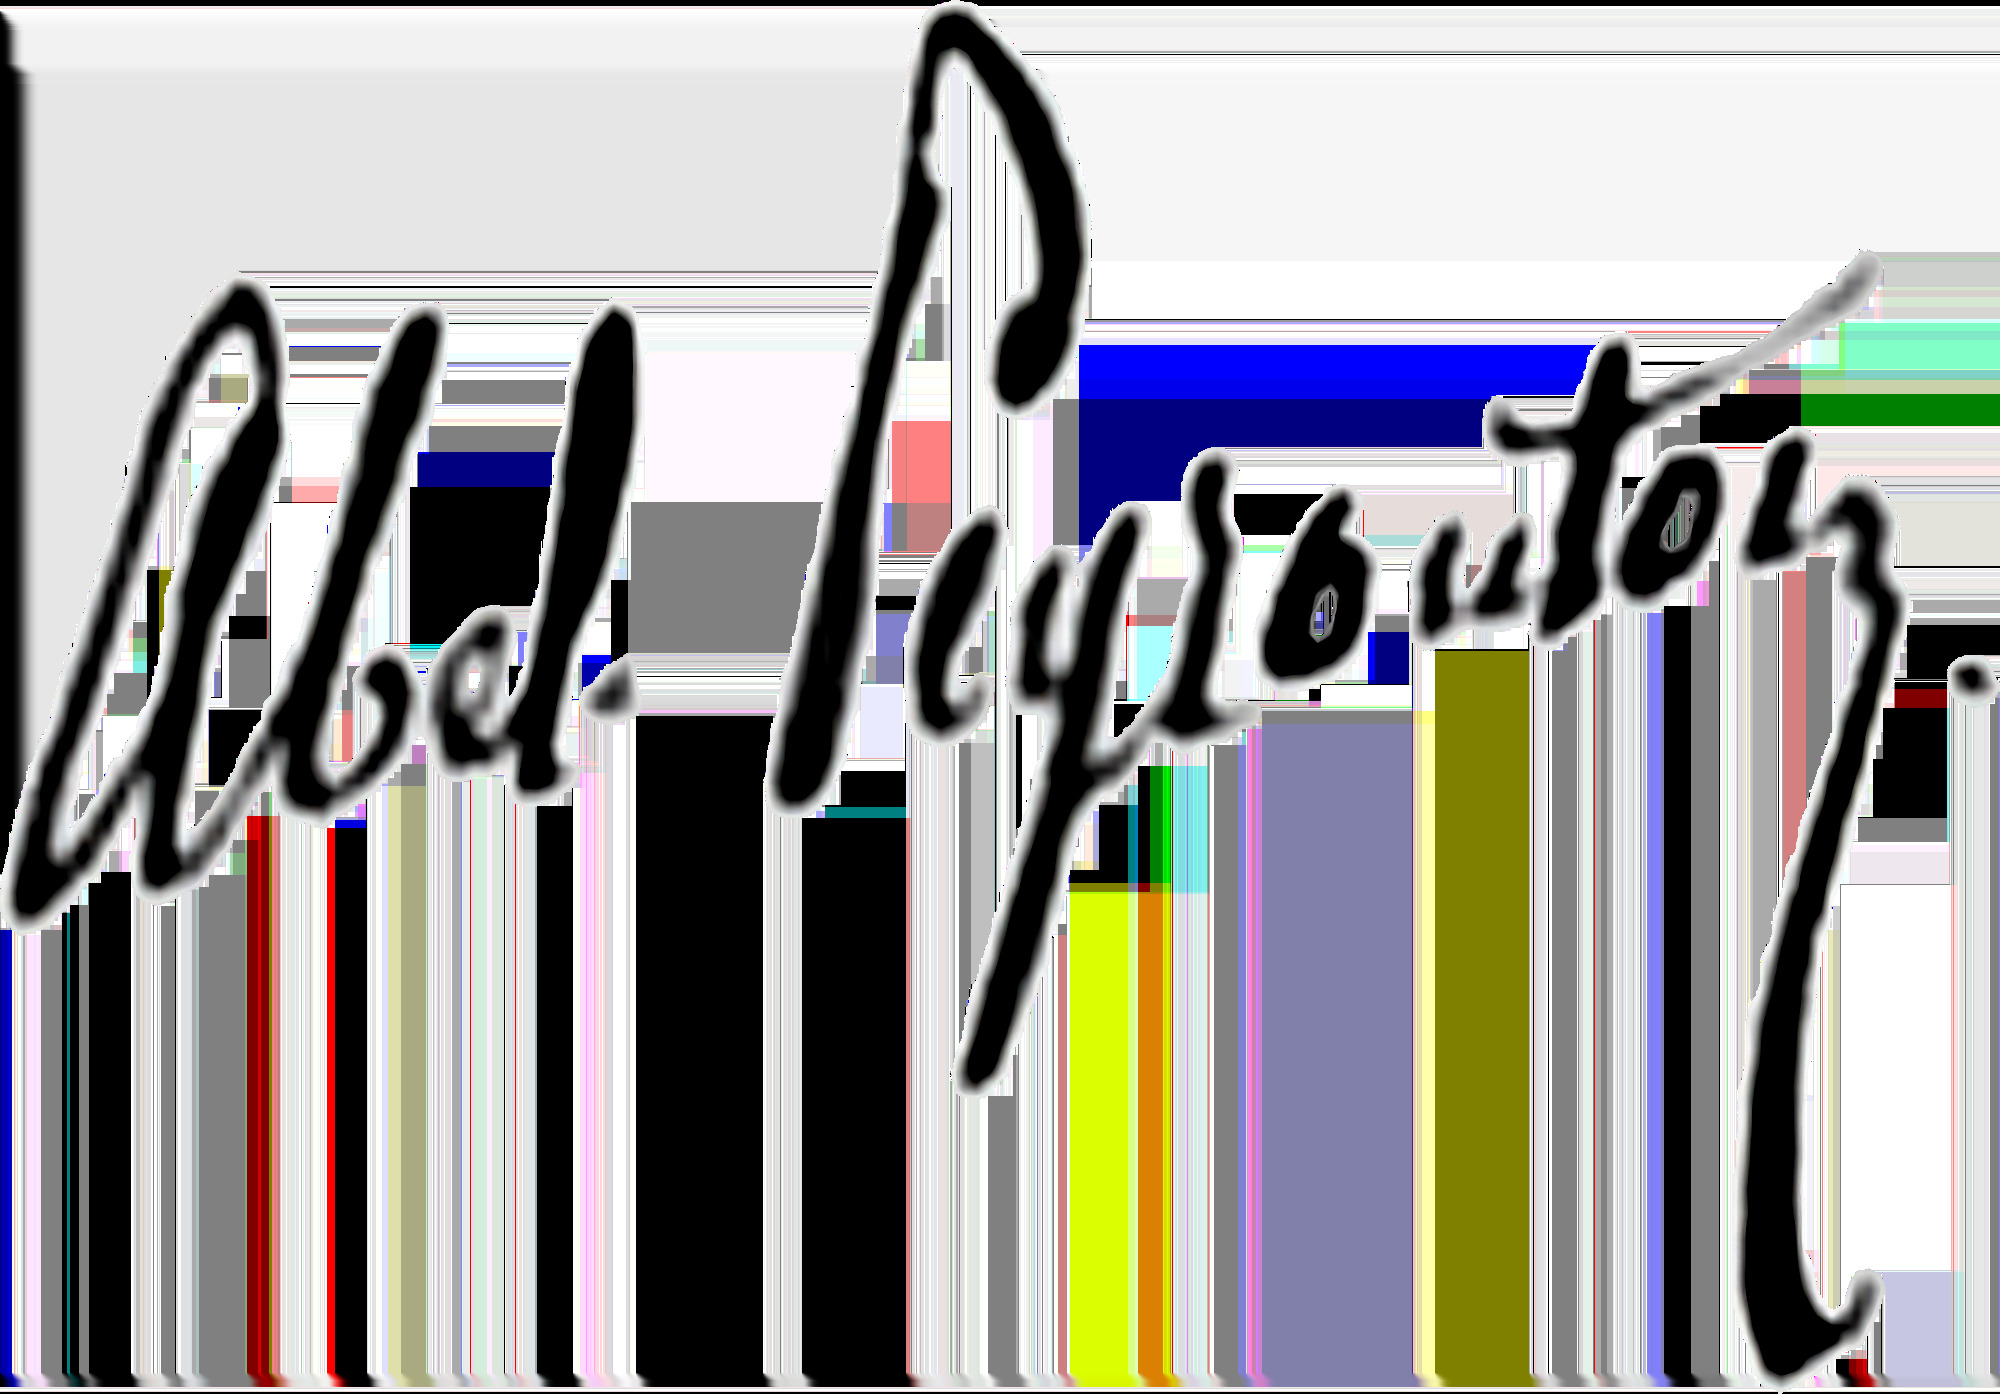
Signature of: abel peyrouton